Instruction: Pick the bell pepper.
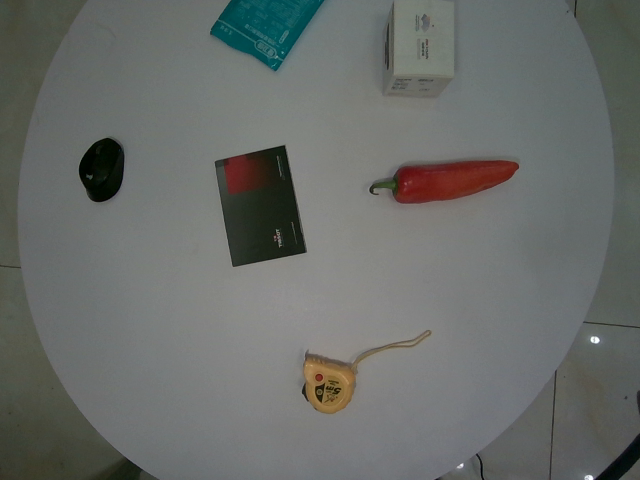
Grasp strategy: vertical